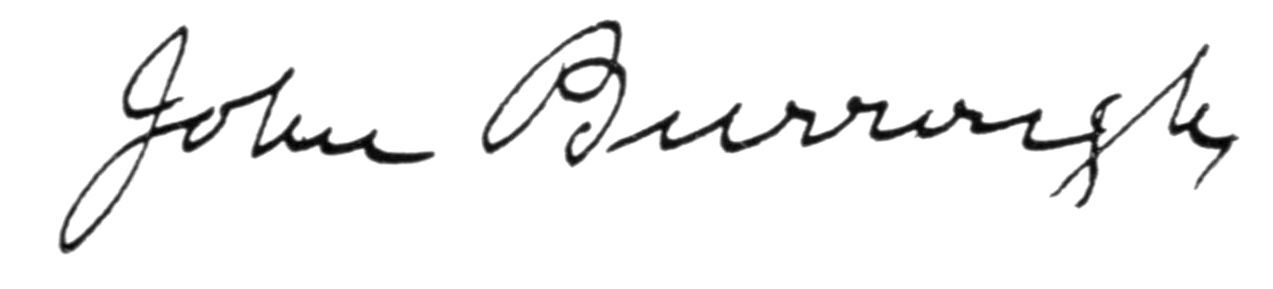
Signature of: john burroughs